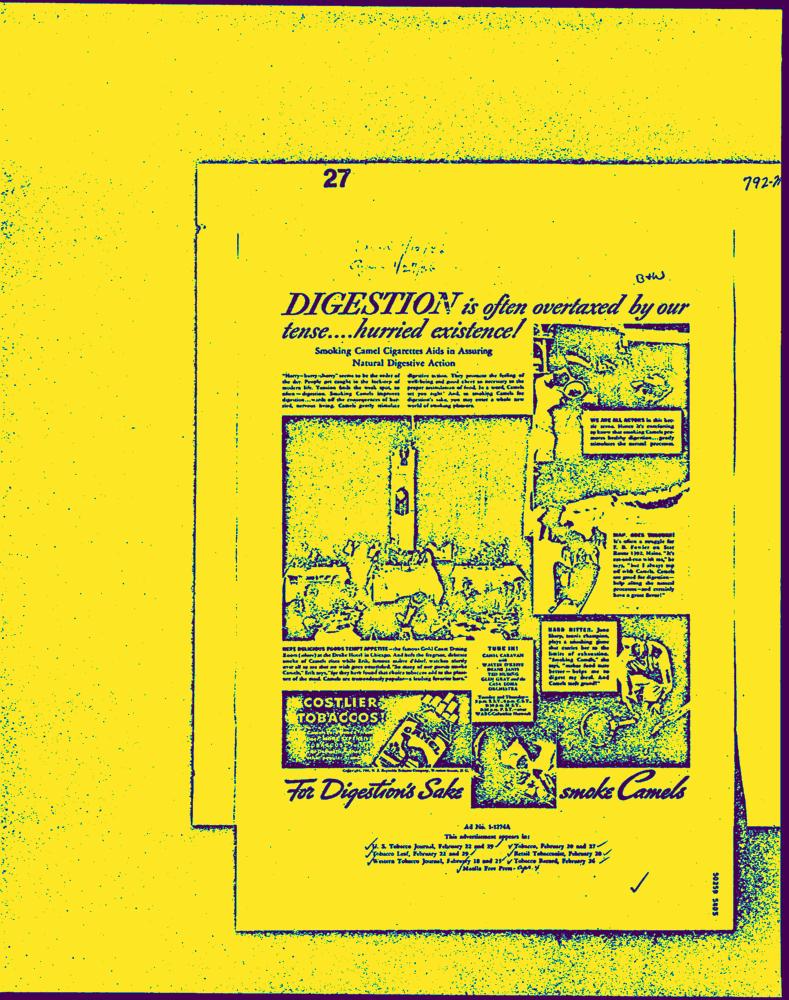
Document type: AD